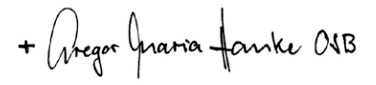
Signature of: gregor maria hanke